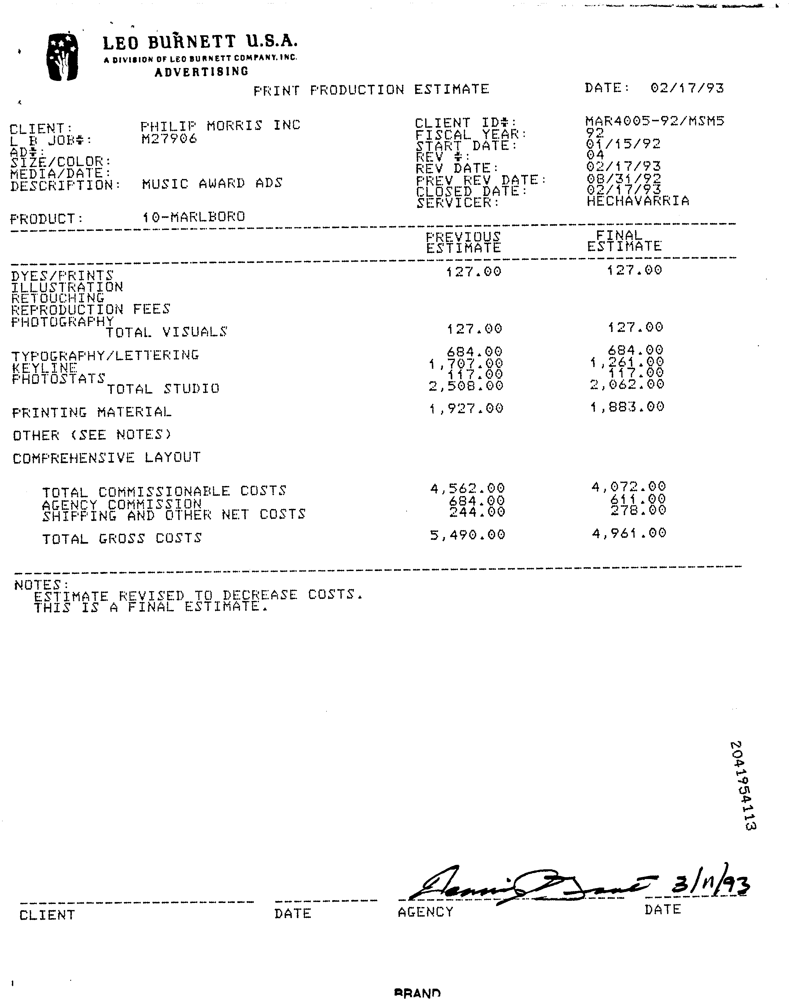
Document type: Invoice